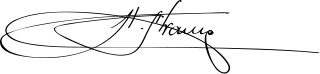
Signature of: francisco franco